Question: Explain the disease:
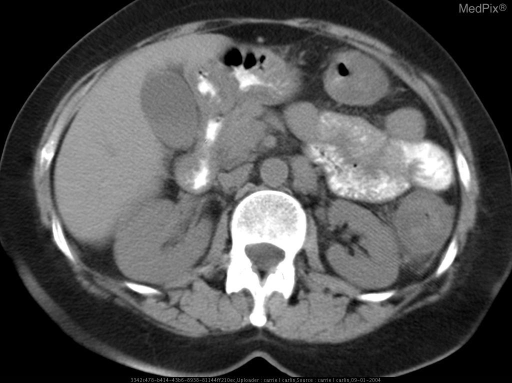
Answer: The disease is discussed as: Ischemic colitis is an acute inflammatory process secondary to arterial thrombosis (most commonly) or venous thrombosis.  It usually occurs in older patients.  It is usually treated conservatively.  On CT, there is typically mild to moderate wall thickening.  Involvement of the splenic flexure and descending colon is a characteristic distribution.  Pneumatosis and portal venous gas are ominous signs (obviously), signifying a more severe course that usually requires surgery.  Stricture formation can occur after the acute inlammation has resolved.